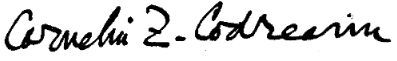
Signature of: corneliu zelea codreanu